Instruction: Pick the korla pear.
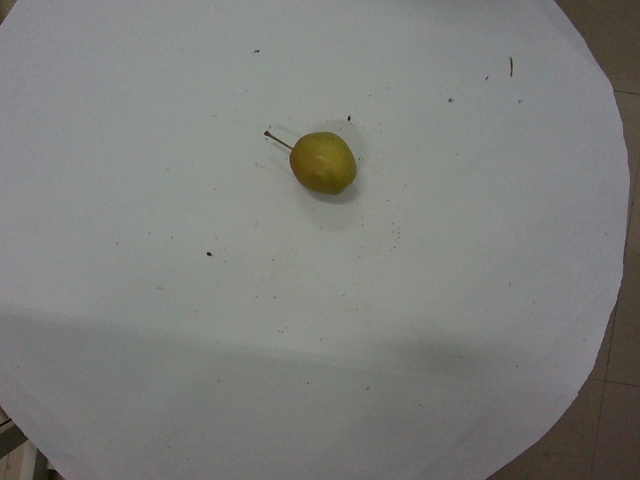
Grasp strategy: vertical